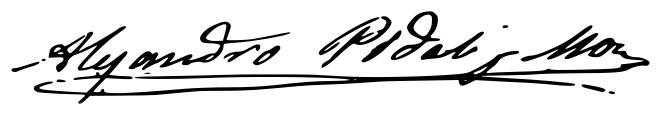
Signature of: alejandro pidal y mon